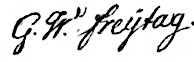
Signature of: georg freytag